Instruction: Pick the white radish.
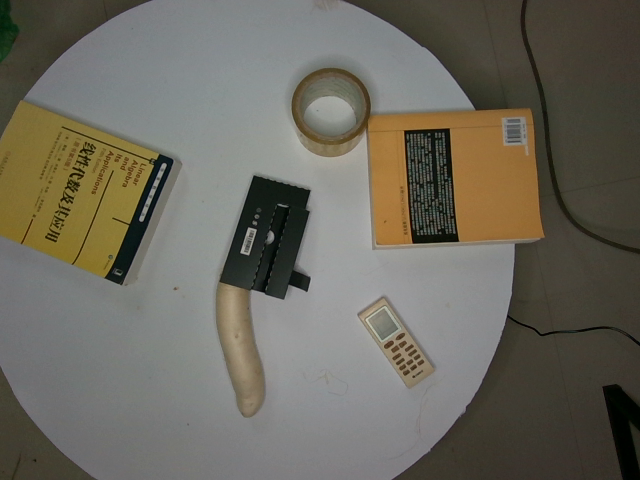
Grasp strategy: vertical